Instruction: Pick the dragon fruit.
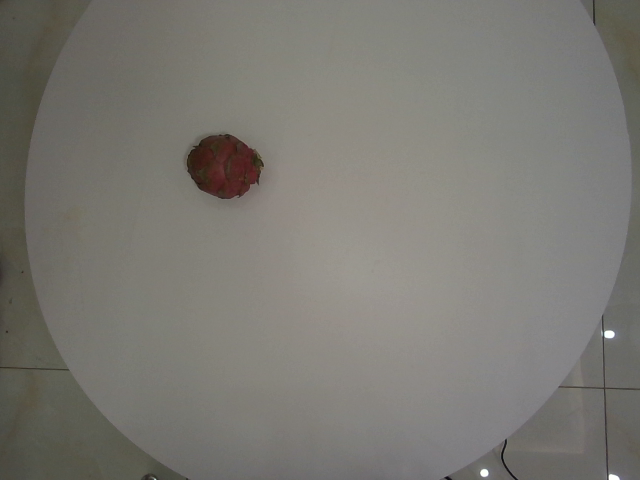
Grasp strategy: vertical